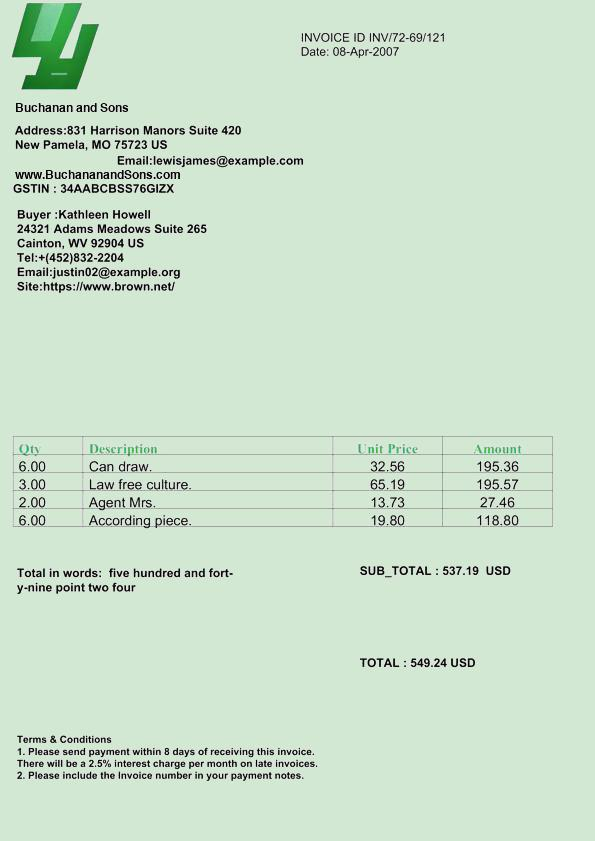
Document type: Invoice